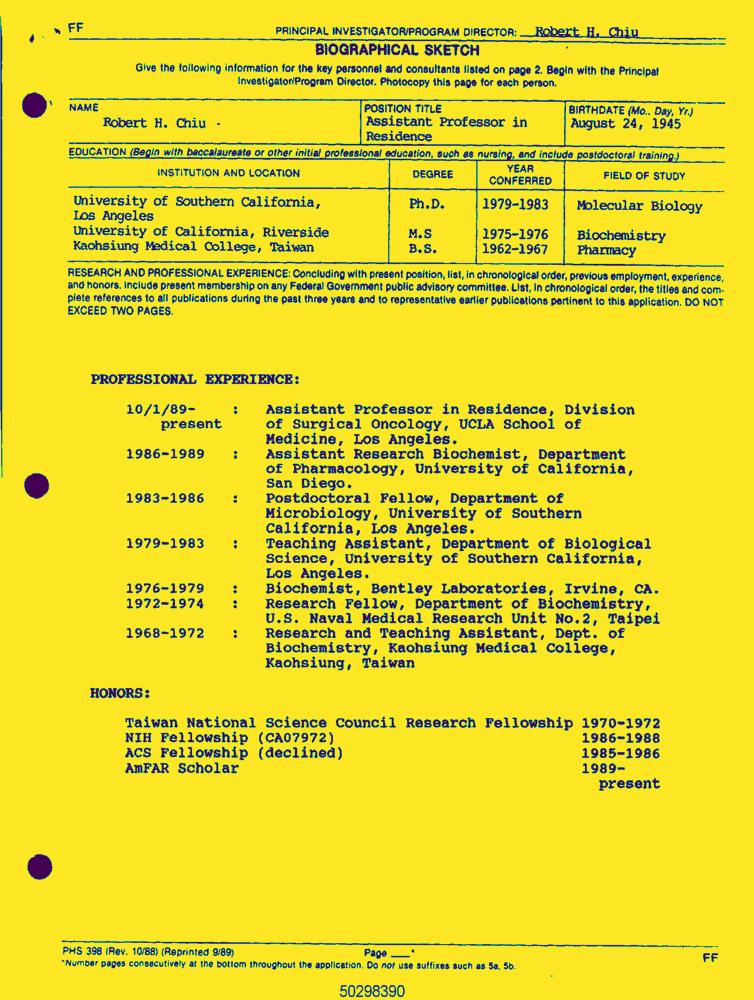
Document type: Resume-Doc